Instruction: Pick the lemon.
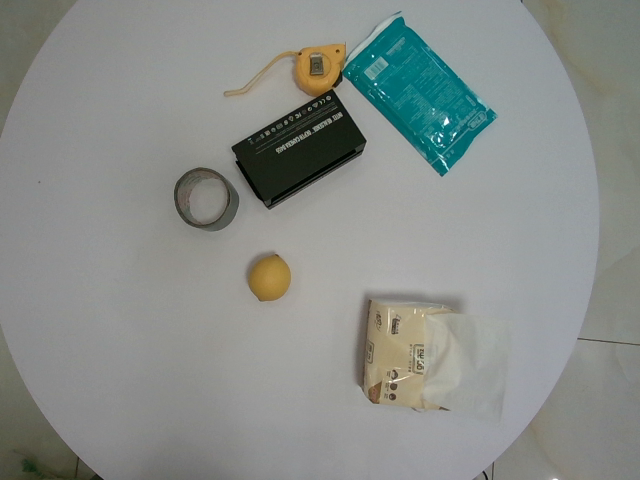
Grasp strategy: vertical